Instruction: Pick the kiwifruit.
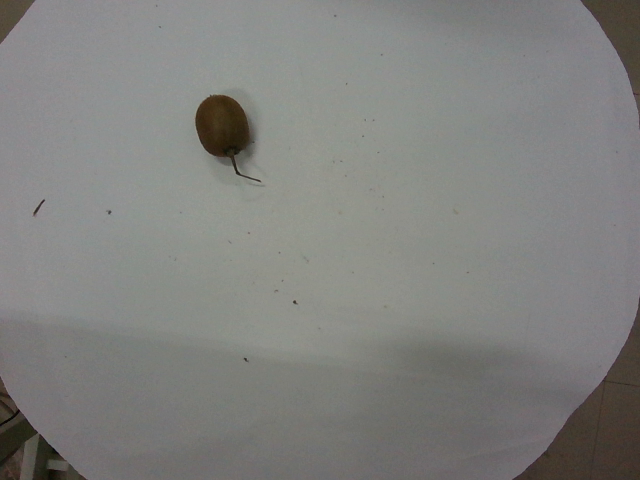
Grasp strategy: vertical